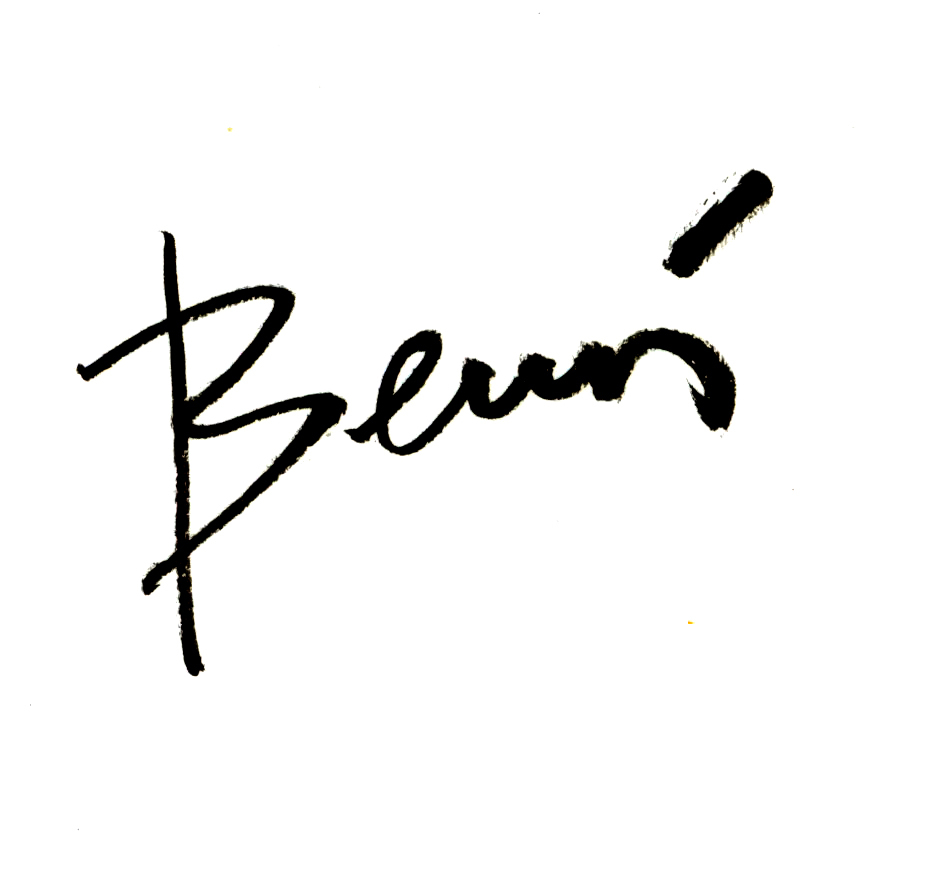
Signature of: benoi lacroix